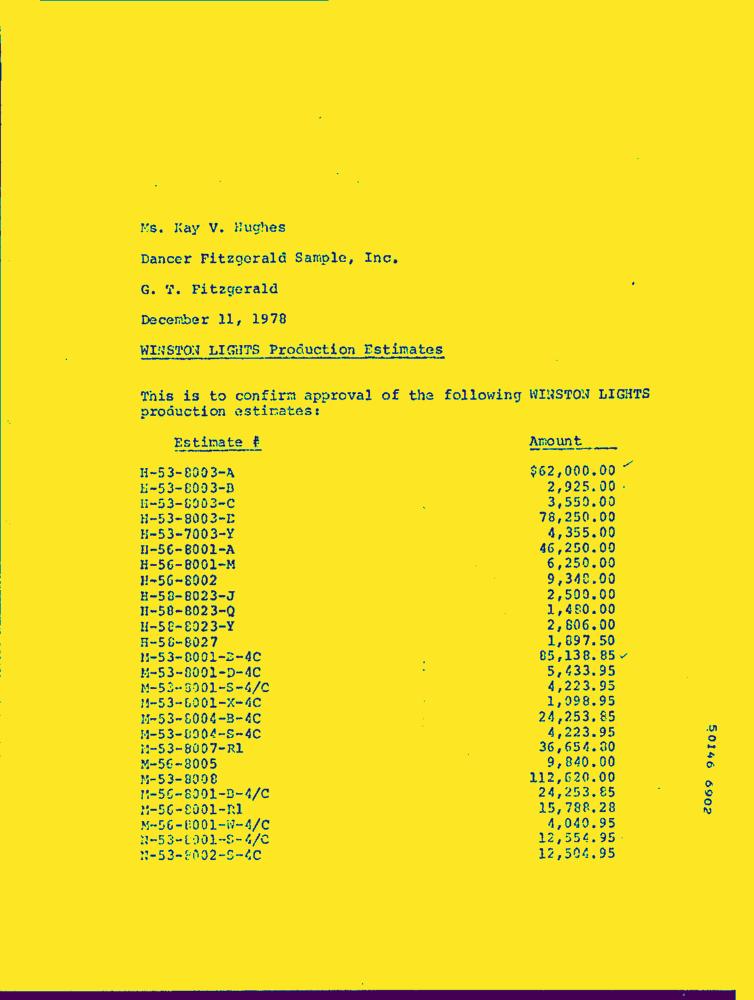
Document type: Letter-Doc